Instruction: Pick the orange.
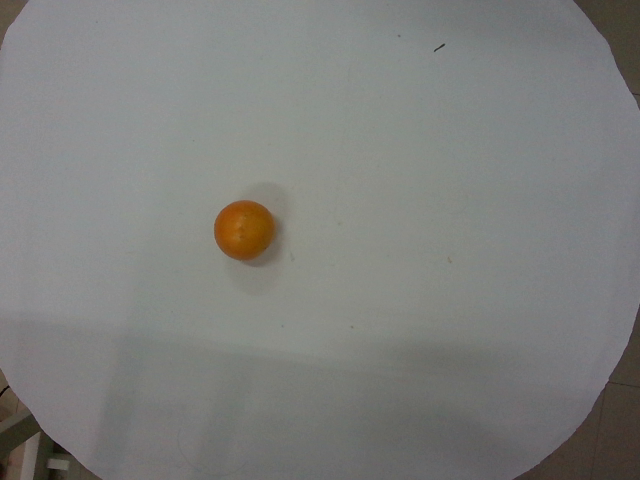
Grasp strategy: vertical